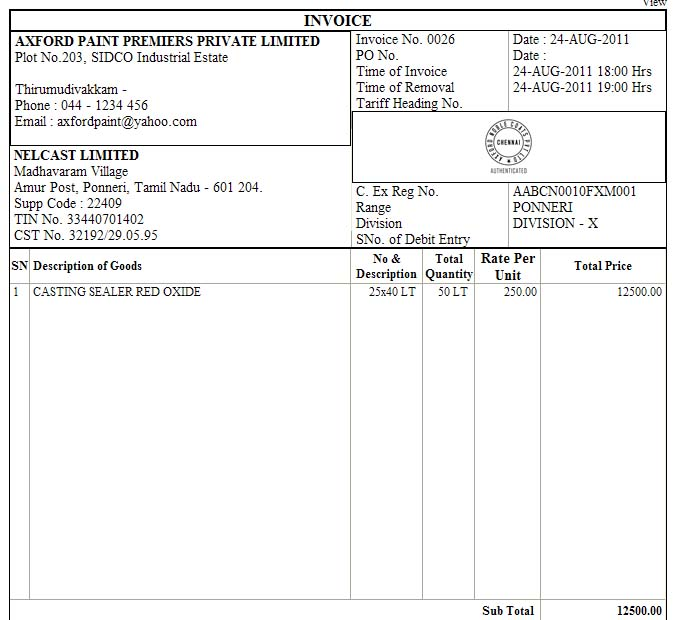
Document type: Invoice